Question: What jurisdiction, city, or county is the document associated with?
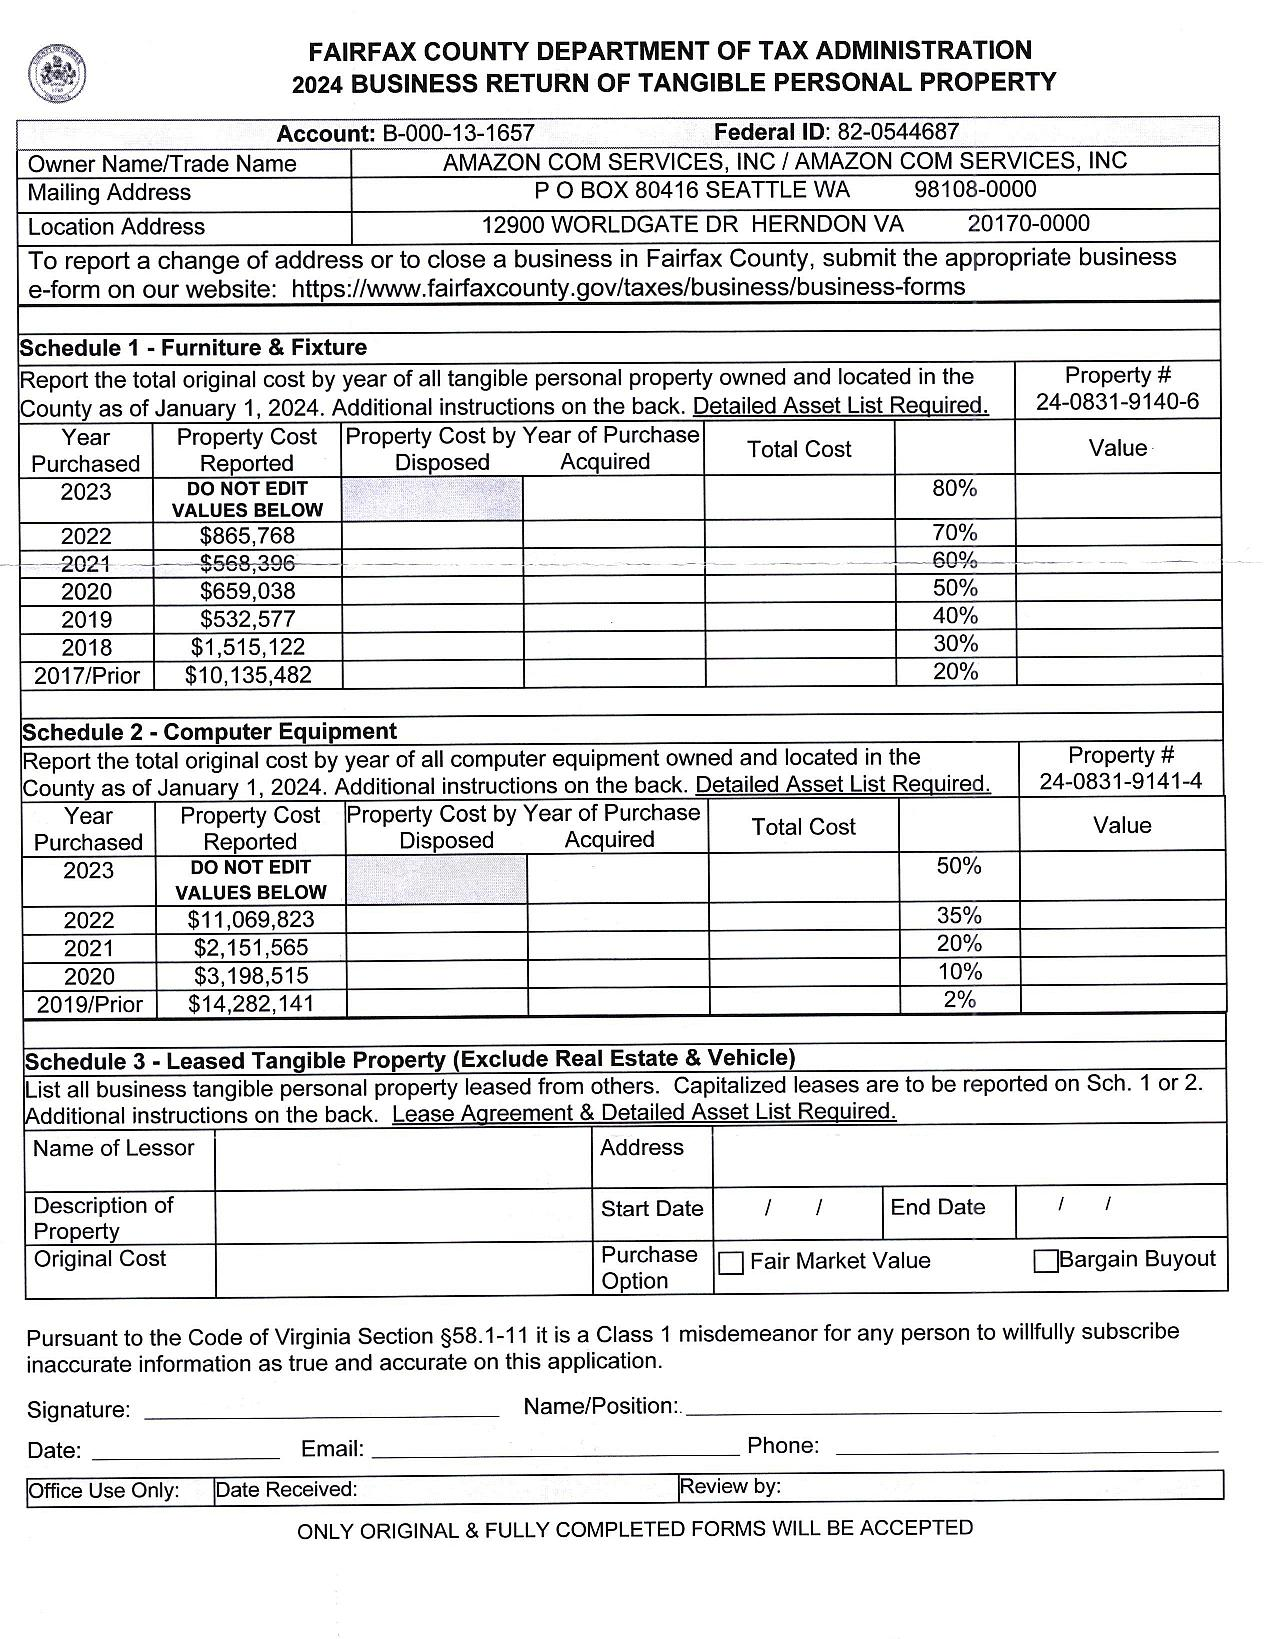
Answer: "Fairfax County"